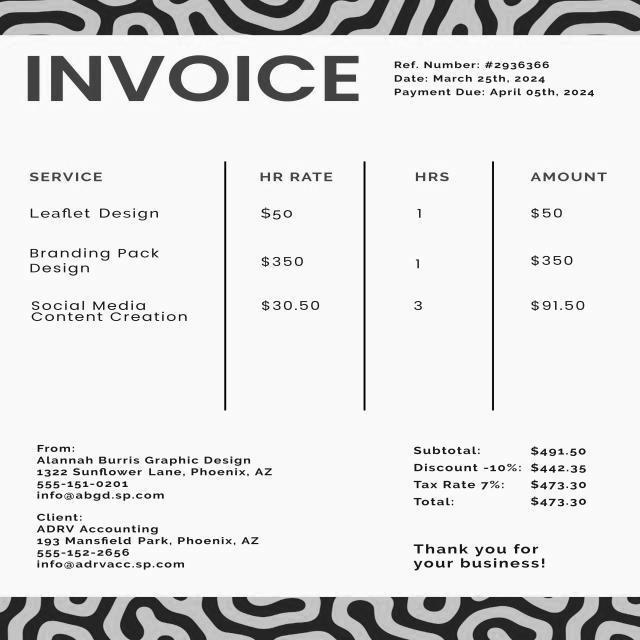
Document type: Invoice